Question: Talk about the condition:
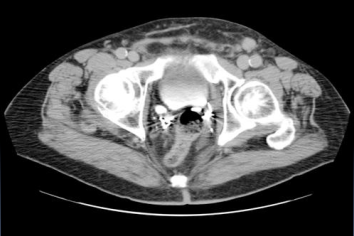
Answer: The disease is discussed as: Crossed Fused Ectopia (CFE) is seen in 1/1000 to 1/1500 autopsies.  In 85-90% of patients with ectopic kidney will be fused.  CFE is believed to occur when either there is a failure of nephrogenic cells to separate or fusion of 2 blastemas during abdominal ascent.  Typically the lower kidney is malrotated and both pelves point toward midline.  The ureter of the ectopic kidney crosses midline and enters the bladder on the contralateral side.  There are no known congenital anomalies associated with CFE.

Typically CFE is asymptomatic and is an incidental finding.  There can be an higher risk of injury the the ectopic kidney if it overlies the spine.